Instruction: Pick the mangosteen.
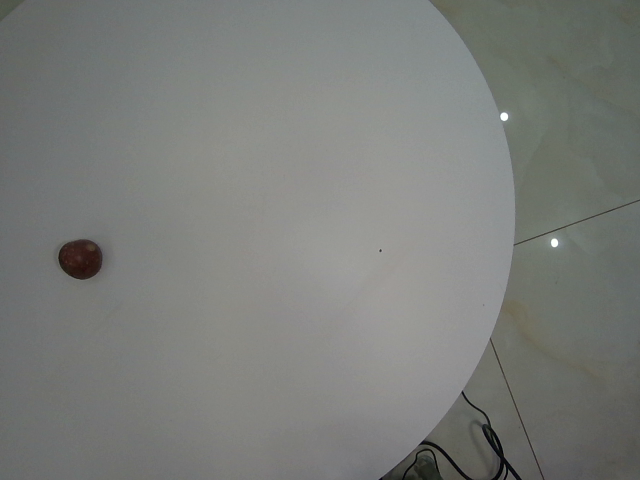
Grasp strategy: vertical